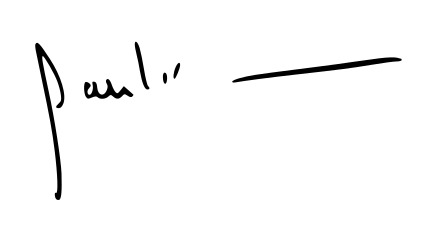
Signature of: camilo santana